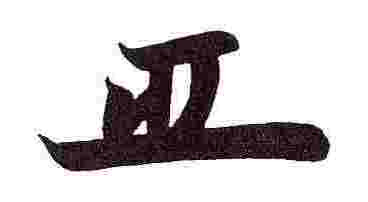
Signature of: tokugawa yoshimune